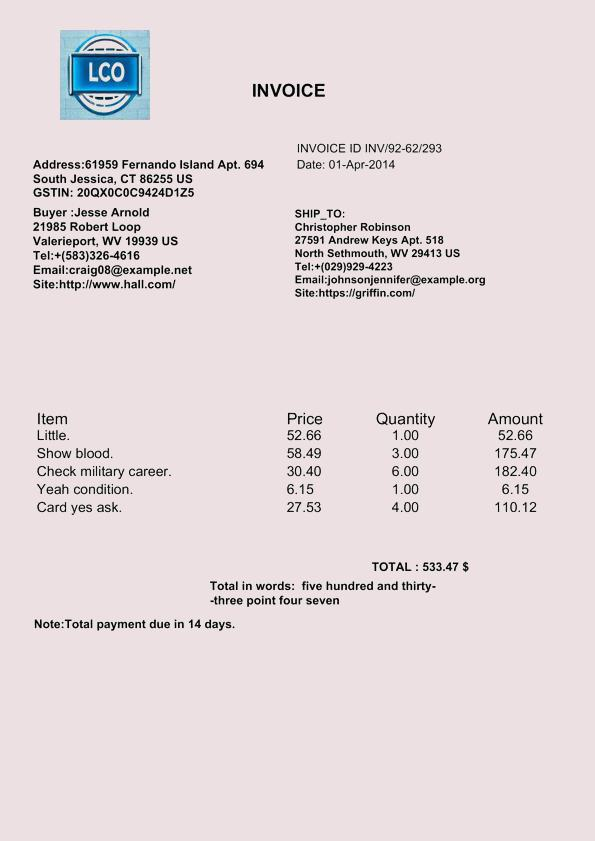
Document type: Invoice